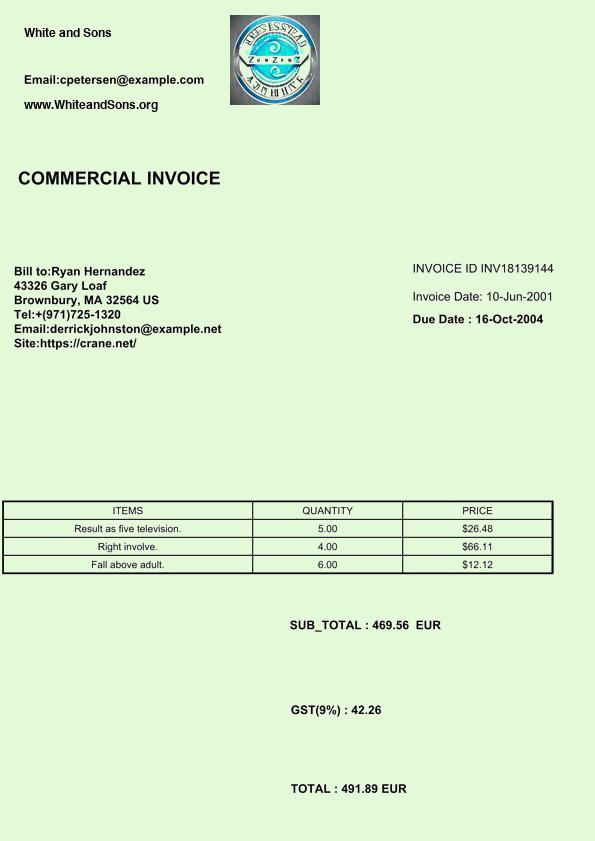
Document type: Invoice